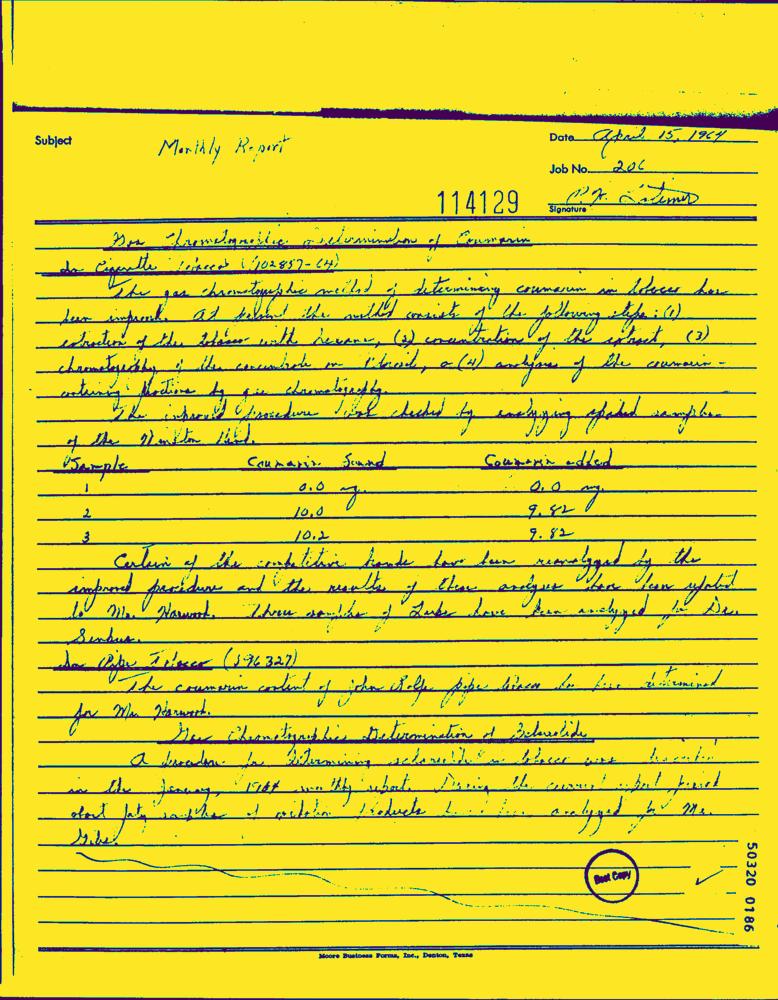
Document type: Hand-Written